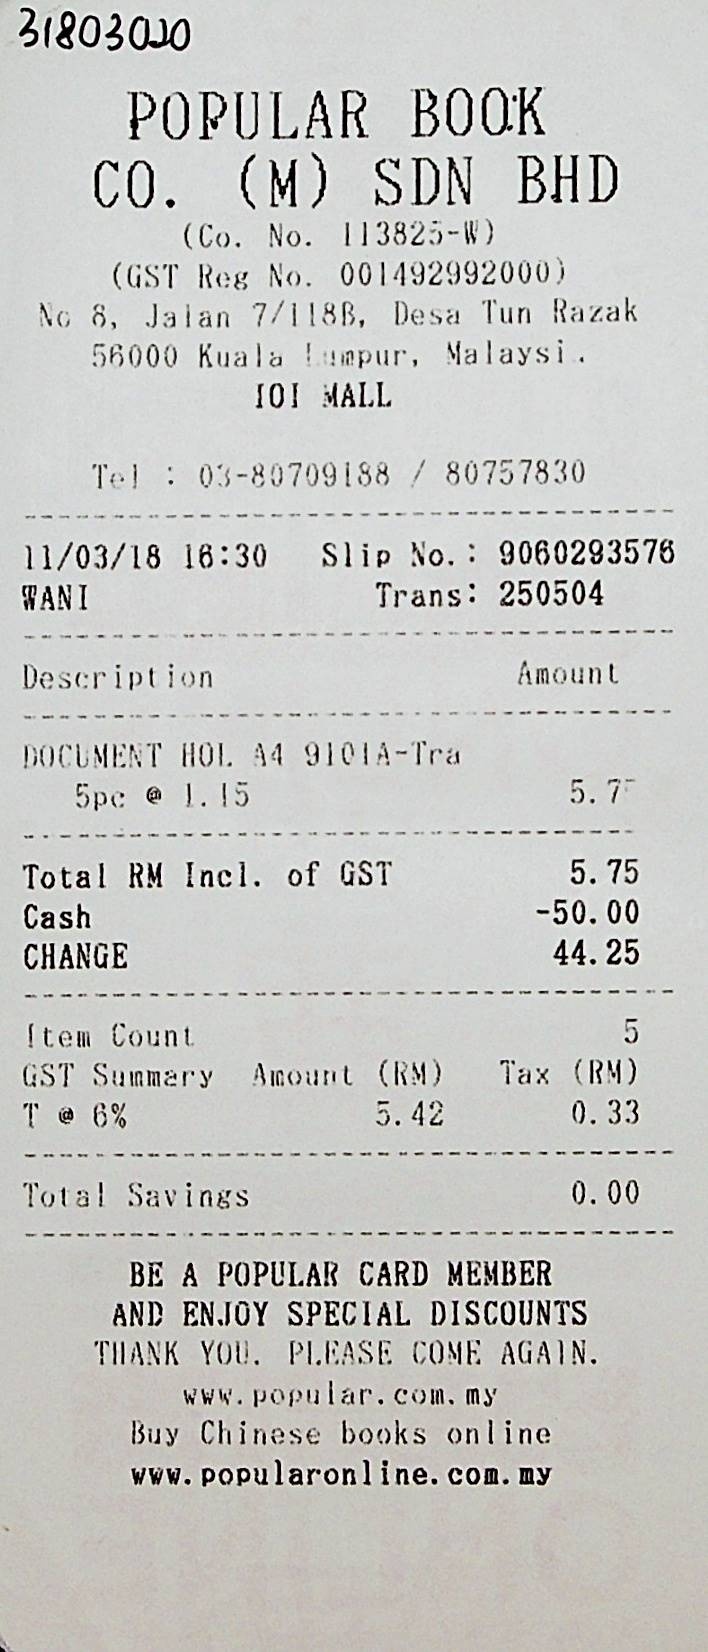
POPULAR BOOK
CO. (M) SDN BHD
(CO. NO. 113825-W)
(GST REG NO. 001492992000)
NO 8, JALAN 7/118B, DESA TUN RAZAK
56000 KUALA LUMPUR, MALAYSI .
IOI MALL
TEL : 03-80709188 / 80757830
11/03/18 16:30
SLIP NO. : 9060293576
WANI
TRANS: 250504
DESCRIPTION
AMOUNT
DOCUMENT HOL A4 9101A-TRA
5PC @ 1.15
5.75
TOTAL RM INCL. OF GST
5.75
CASH
-50.00
CHANGE
44.25
ITEM COUNT
5
GST SUMMERY
AMOUNT (RM)
TAX (RM)
T @ 6%
5.42
0.33
TOTAL SAVINGS
0.00
BE A POPULAR CARD MEMBER
AND ENJOY SPECIAL DISCOUNTS
THANK YOU. PLEASE COME AGAIN.
WWW.POPULAR. COM. MY
BUY CHINESE BOOKS ONLINE
WWW. POPULARONLINE. COM. MY